Question: In what way does the history help explain the case?
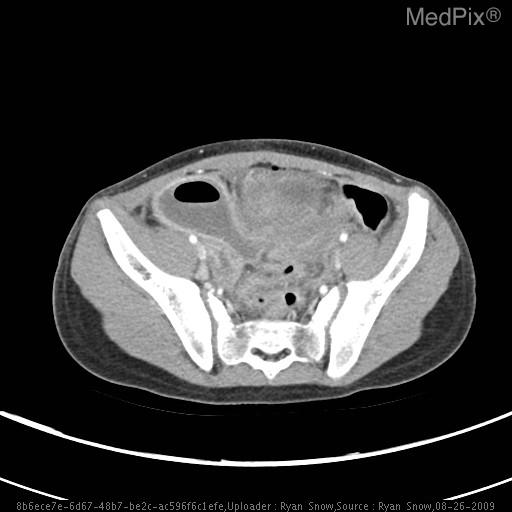
Answer: The patient's history of 10 year-old female presented with 3 days nausea, vomiting and periumbilical pain that progressed to RLQ.   Appendiceal fecolith found on abdominal ultrasound.  Patient underwent laparoscopic appendectomy.   Post-operatively, patient developed fevers, recurrence of pain and elevated WBC to 24.7 on POD#6. is key in understanding the case.